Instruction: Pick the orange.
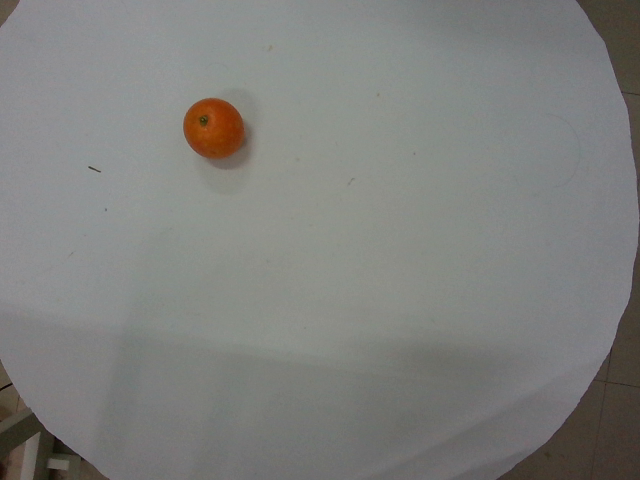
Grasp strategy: vertical